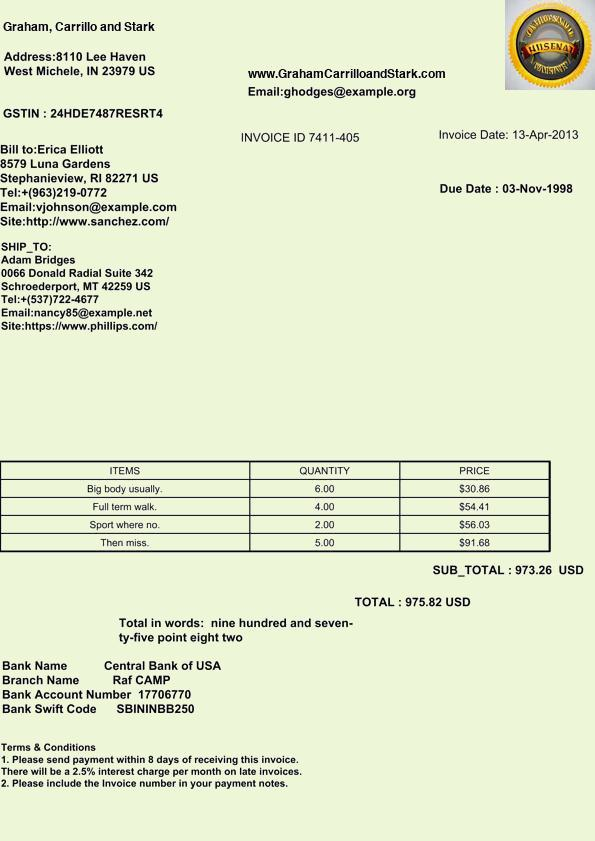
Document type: Invoice